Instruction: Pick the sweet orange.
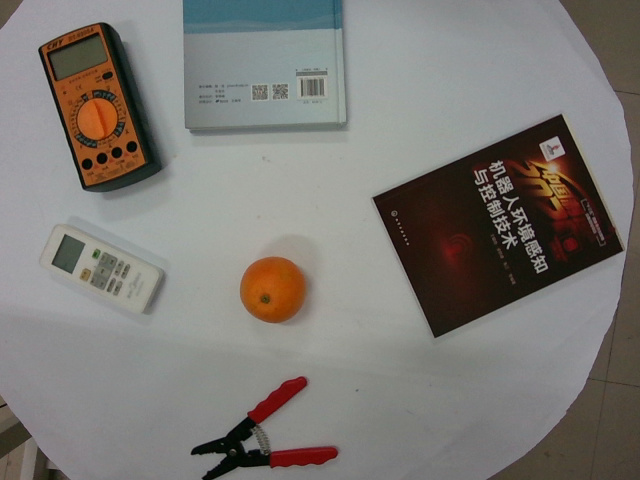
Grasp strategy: vertical